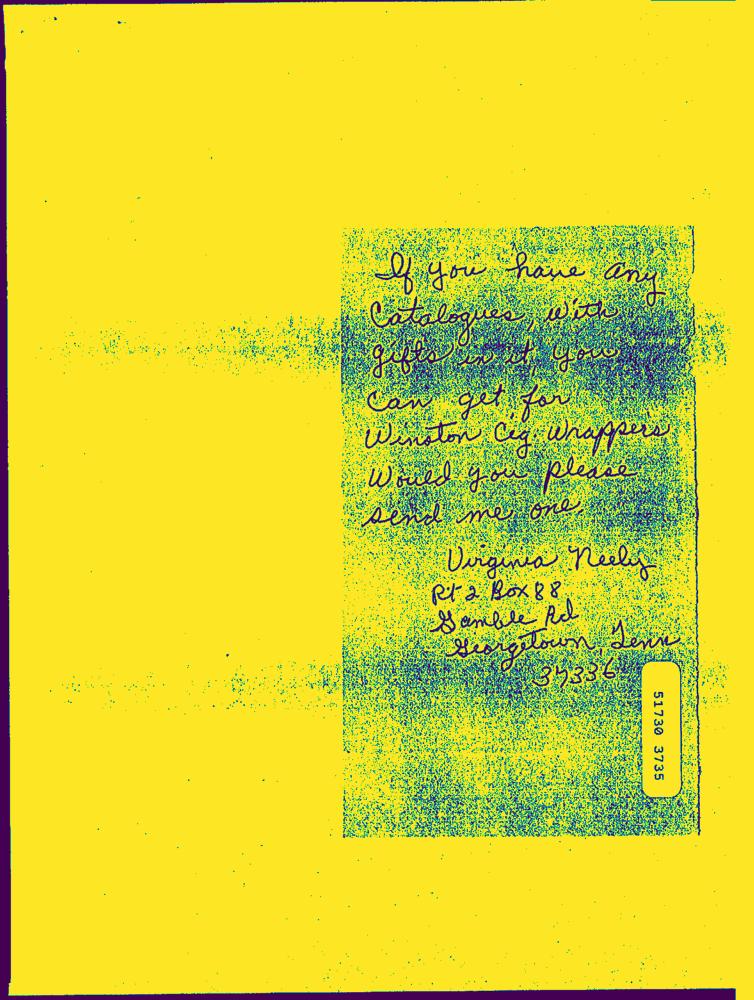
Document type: Hand-Written